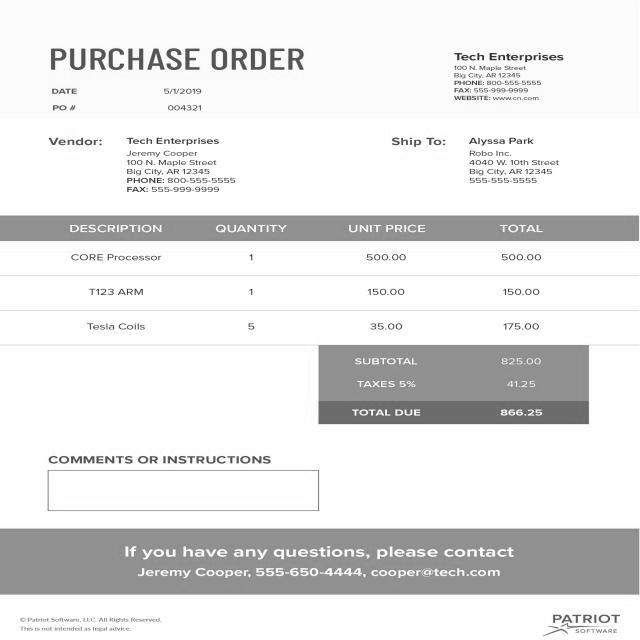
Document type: Invoice